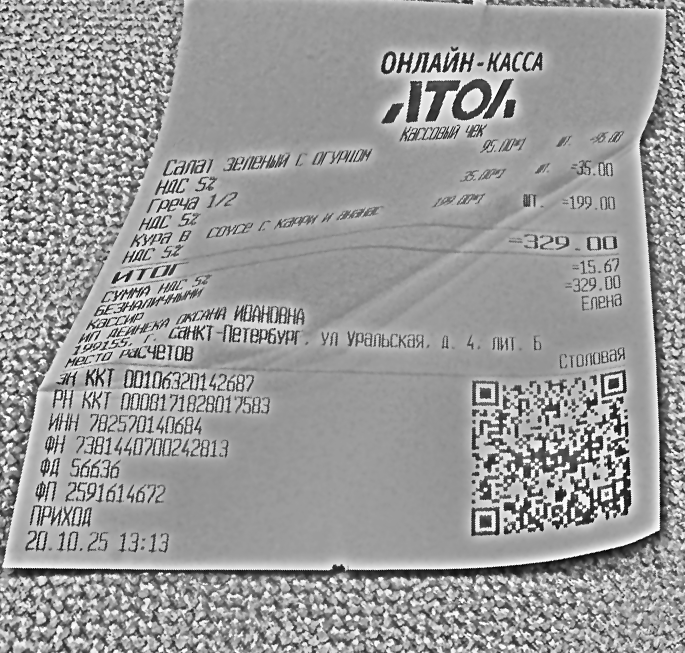
Продавец: ИП ДЕЙНЕКА ОКСАНА ИВАНОВНА
Дата: 20.10.25 13:13
Товары: Салат зеленый с овощами; Греча 1/2; Курица в соусе с карри и ананасом
Количество: 1; 1; 1
Цена: 95.00; 35.00; 199.00
Сумма: 95.00; 35.00; 199.00
Итого: 329